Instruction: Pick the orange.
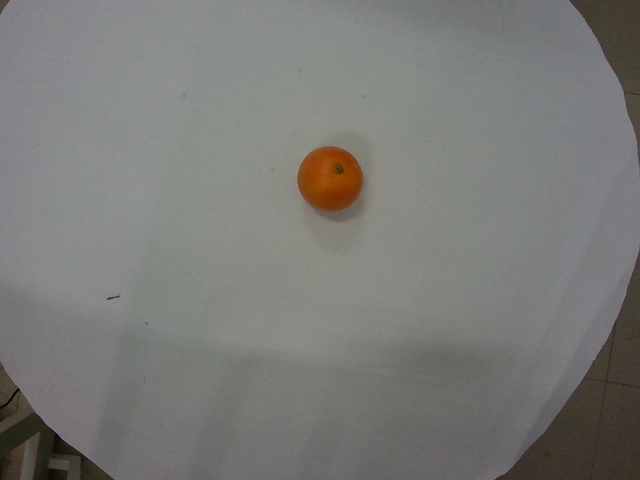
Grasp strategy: vertical